Question: What is the potential diagnosis?
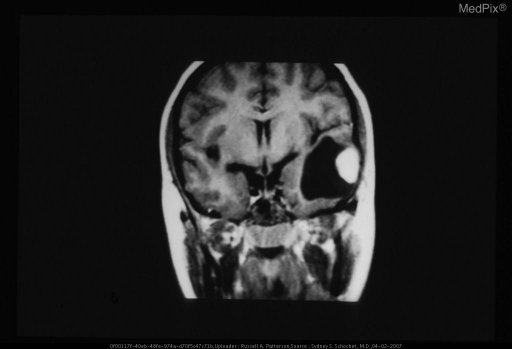
Answer: The possible diagnosis includes Neoplasm Name: Pilocytic Astrocytoma

Synonyms: Juvenile pilocytic, spongioblastoma

ICD-O code:

Cell of Origin: Astrocyte

WHO Grade(s): Grade 1

Genetics and Associations: Occures in the optic nerve in NF-1

Demographics (Age, Sex, Incidence): Most common in childhood, with a peak incidence 9 - 15 years. Slight female predilection (13:9 F>M). Accounts for approximately 1/3 of pediatric posterior fossa neoplastic masses.

Common Locations: Cerebellum >> hypothalamus > brainstem, cerebral hemisphere, spinal cord

Gross Appearance: Circumscribed with very narrow zone of infiltration, mural nodule and fluid collection ("cyst")

Histology: biphasic with dense and loose areas, microcysts, Rosenthal fibers

Special Stains:

Radiology: "cyst with nodule" showing intense enhancement of nodule on MR and CT. Largely hypovascular or avascular on angiography

Progression: Does not progress

Prognosis and Treatment: Surgical resection is often curative

COMMENTS: Most benign of astrocytoma types, most common subtype of astrocytoma in posterior fossa in children, most common type of hypothalamic glioma.